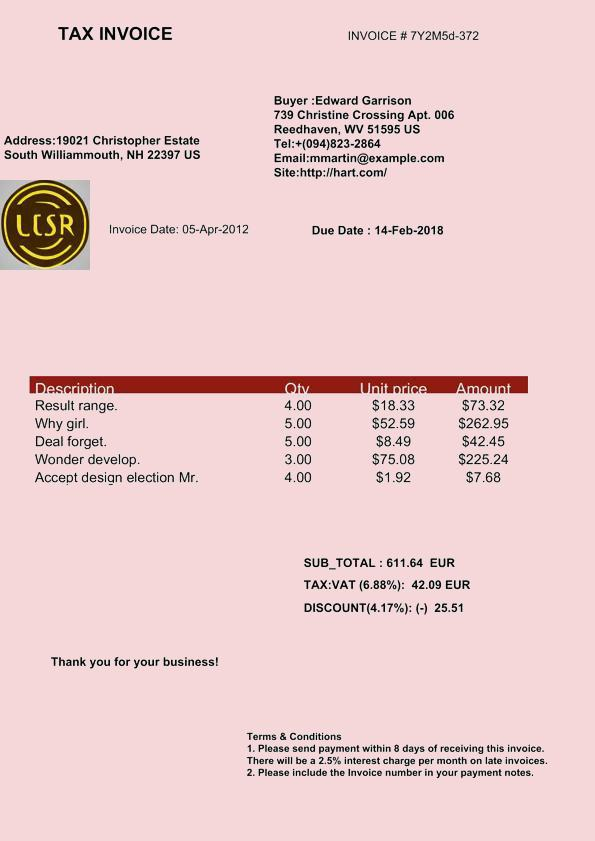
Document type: Invoice